Question: What is the potential diagnosis?
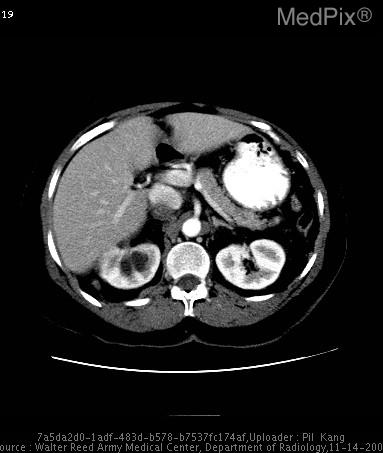
Answer: The possible diagnosis includes leiomyosarcoma
metastatic disease with tumor thrombus
angiosarcoma
high-grade liposarcoma.